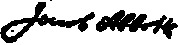
Signature of: jacob abbott